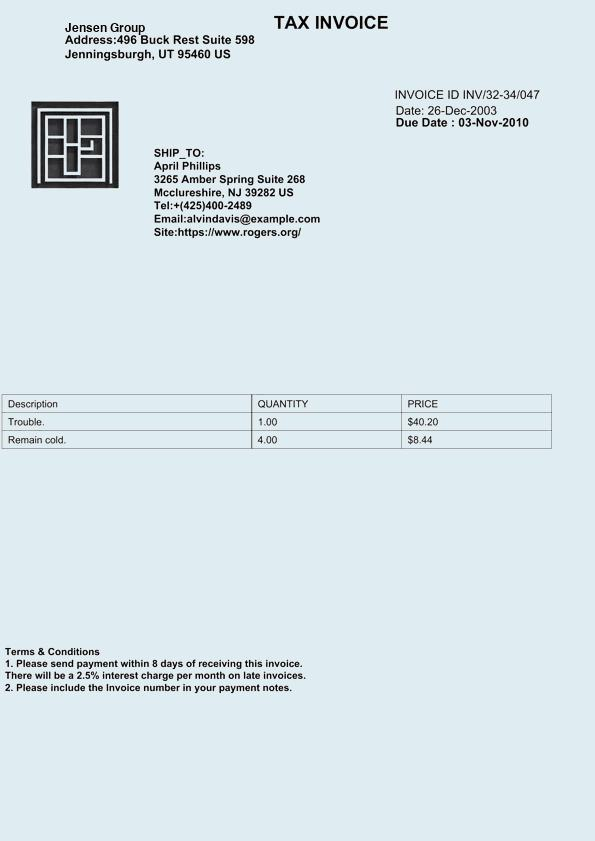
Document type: Invoice